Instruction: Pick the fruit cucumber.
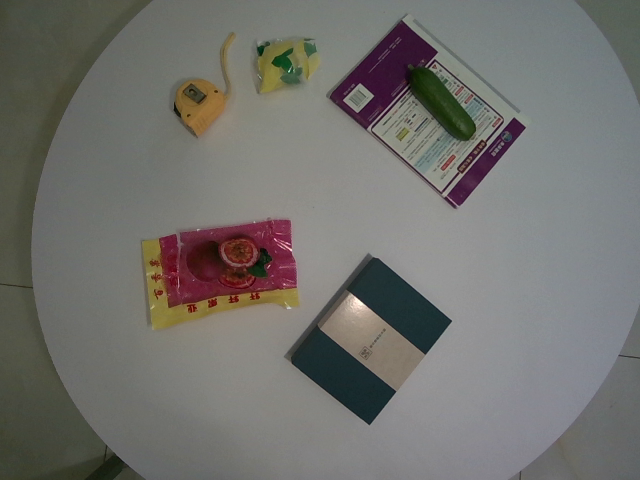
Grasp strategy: vertical